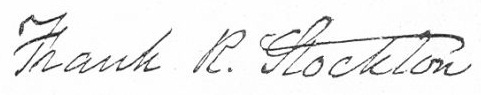
Signature of: frank r stockton